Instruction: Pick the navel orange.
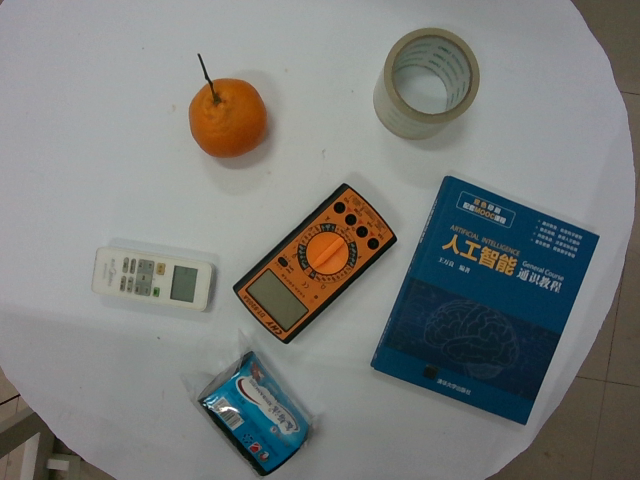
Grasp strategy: vertical